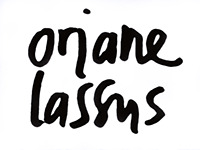
Signature of: oriane lassus